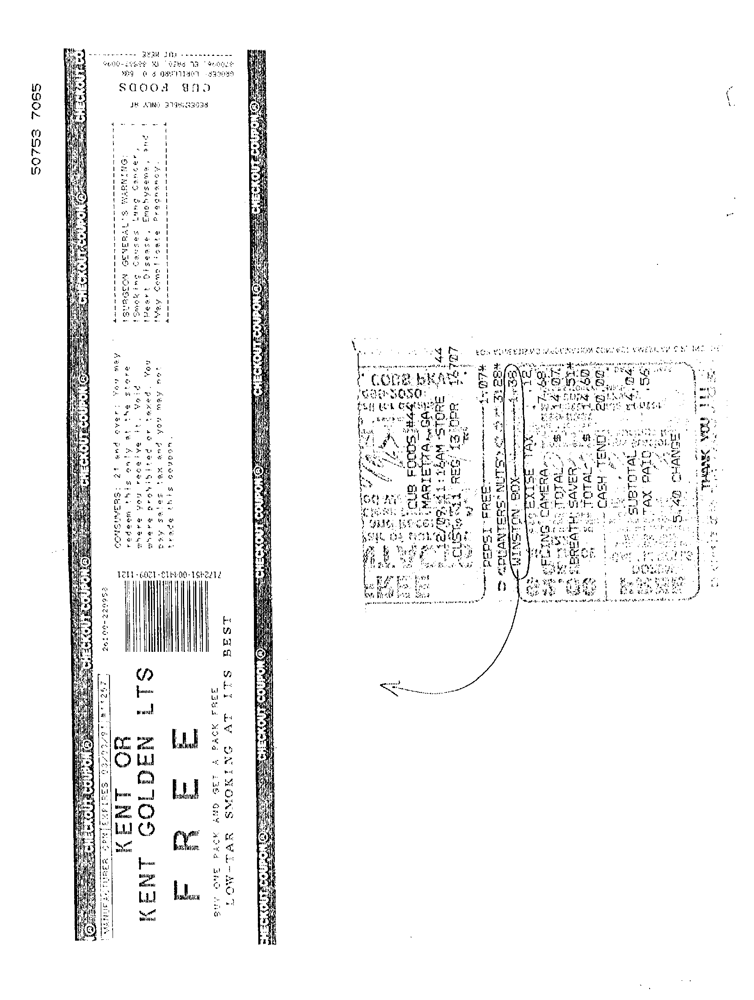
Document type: Invoice